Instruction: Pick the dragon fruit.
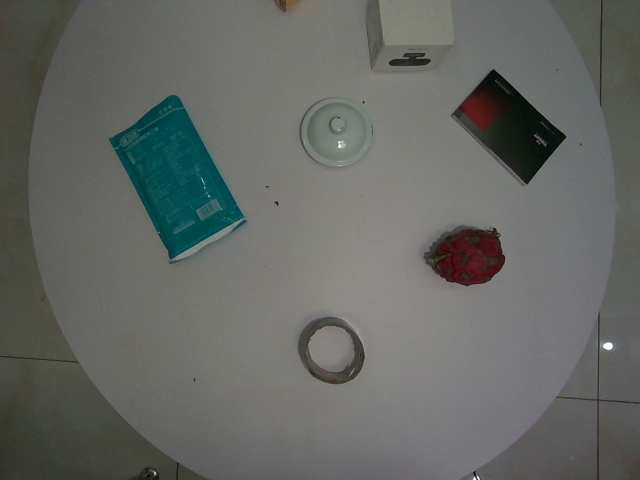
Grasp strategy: vertical